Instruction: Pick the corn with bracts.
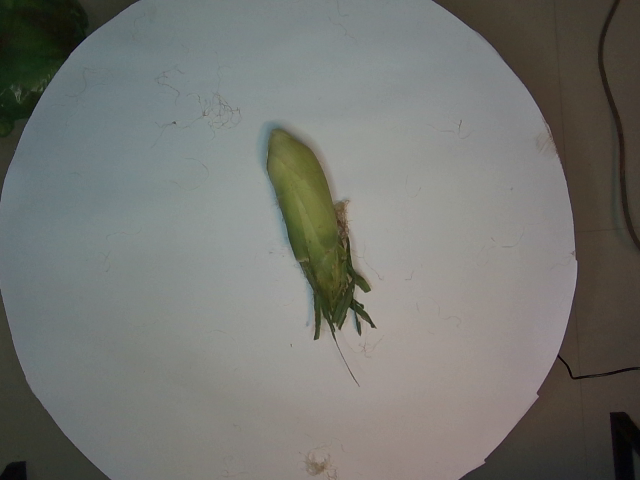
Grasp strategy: vertical